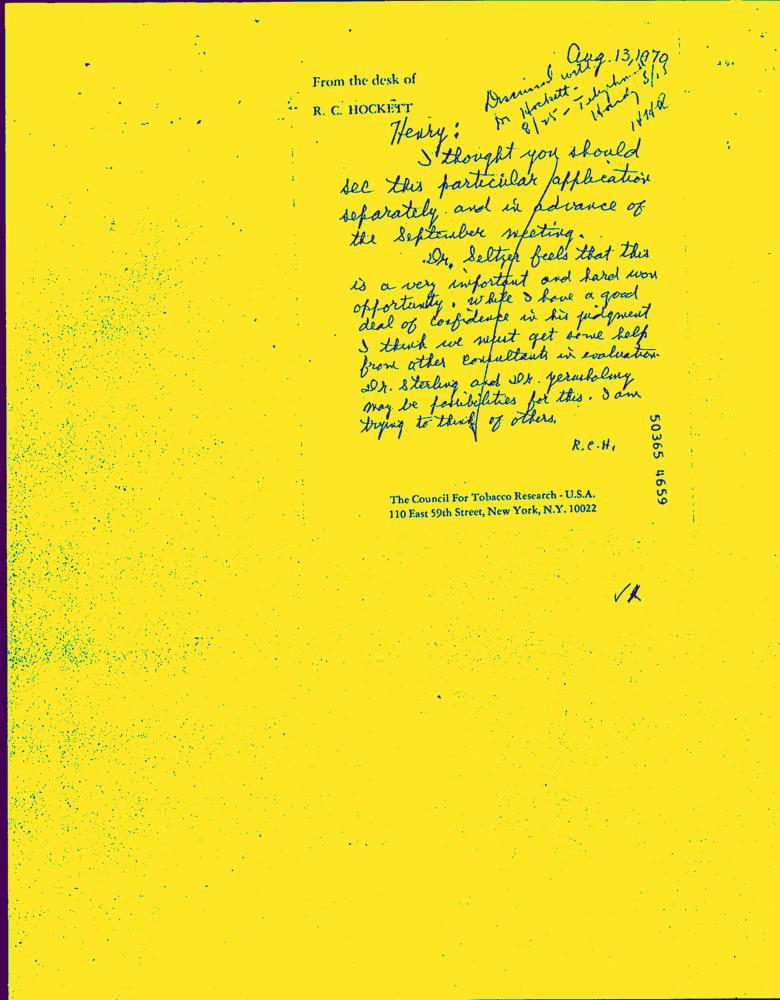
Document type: Hand-Written